Question: Which state is mentioned in the document?
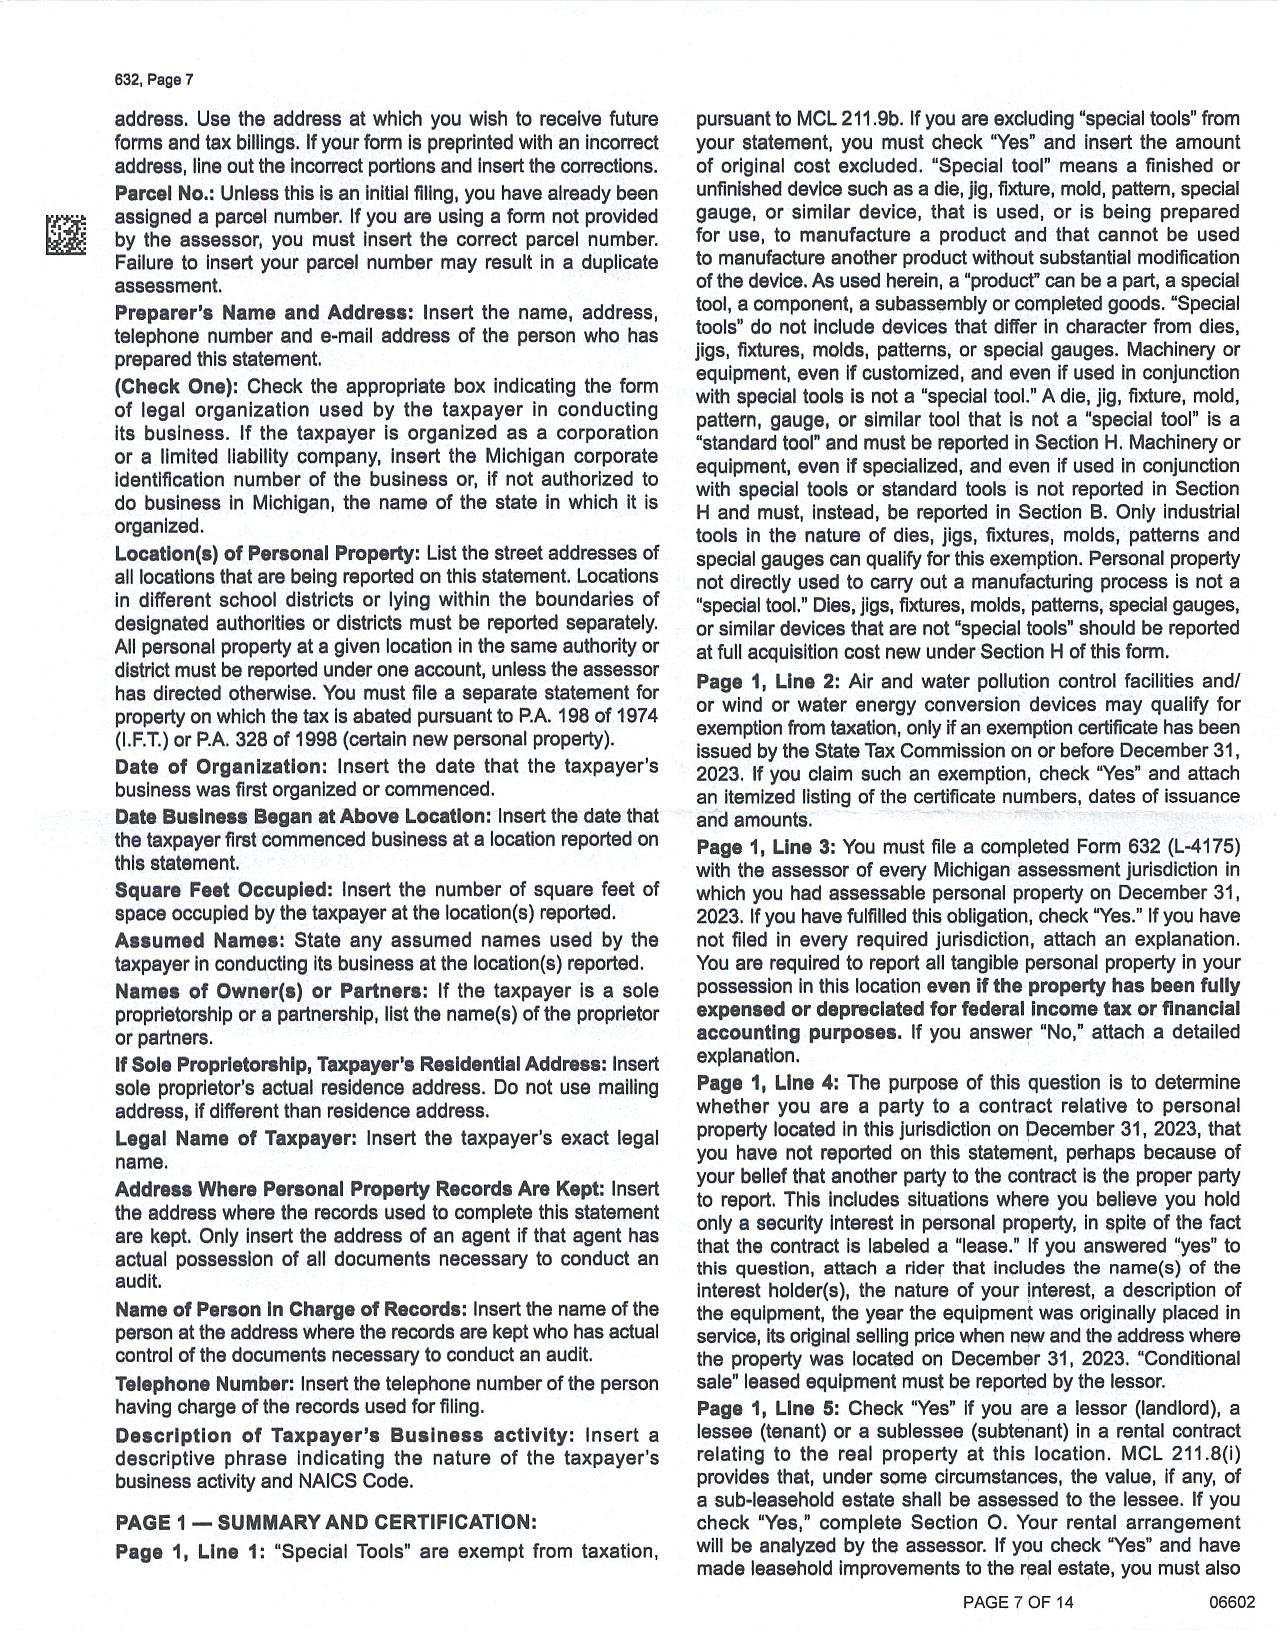
Answer: "Michigan"